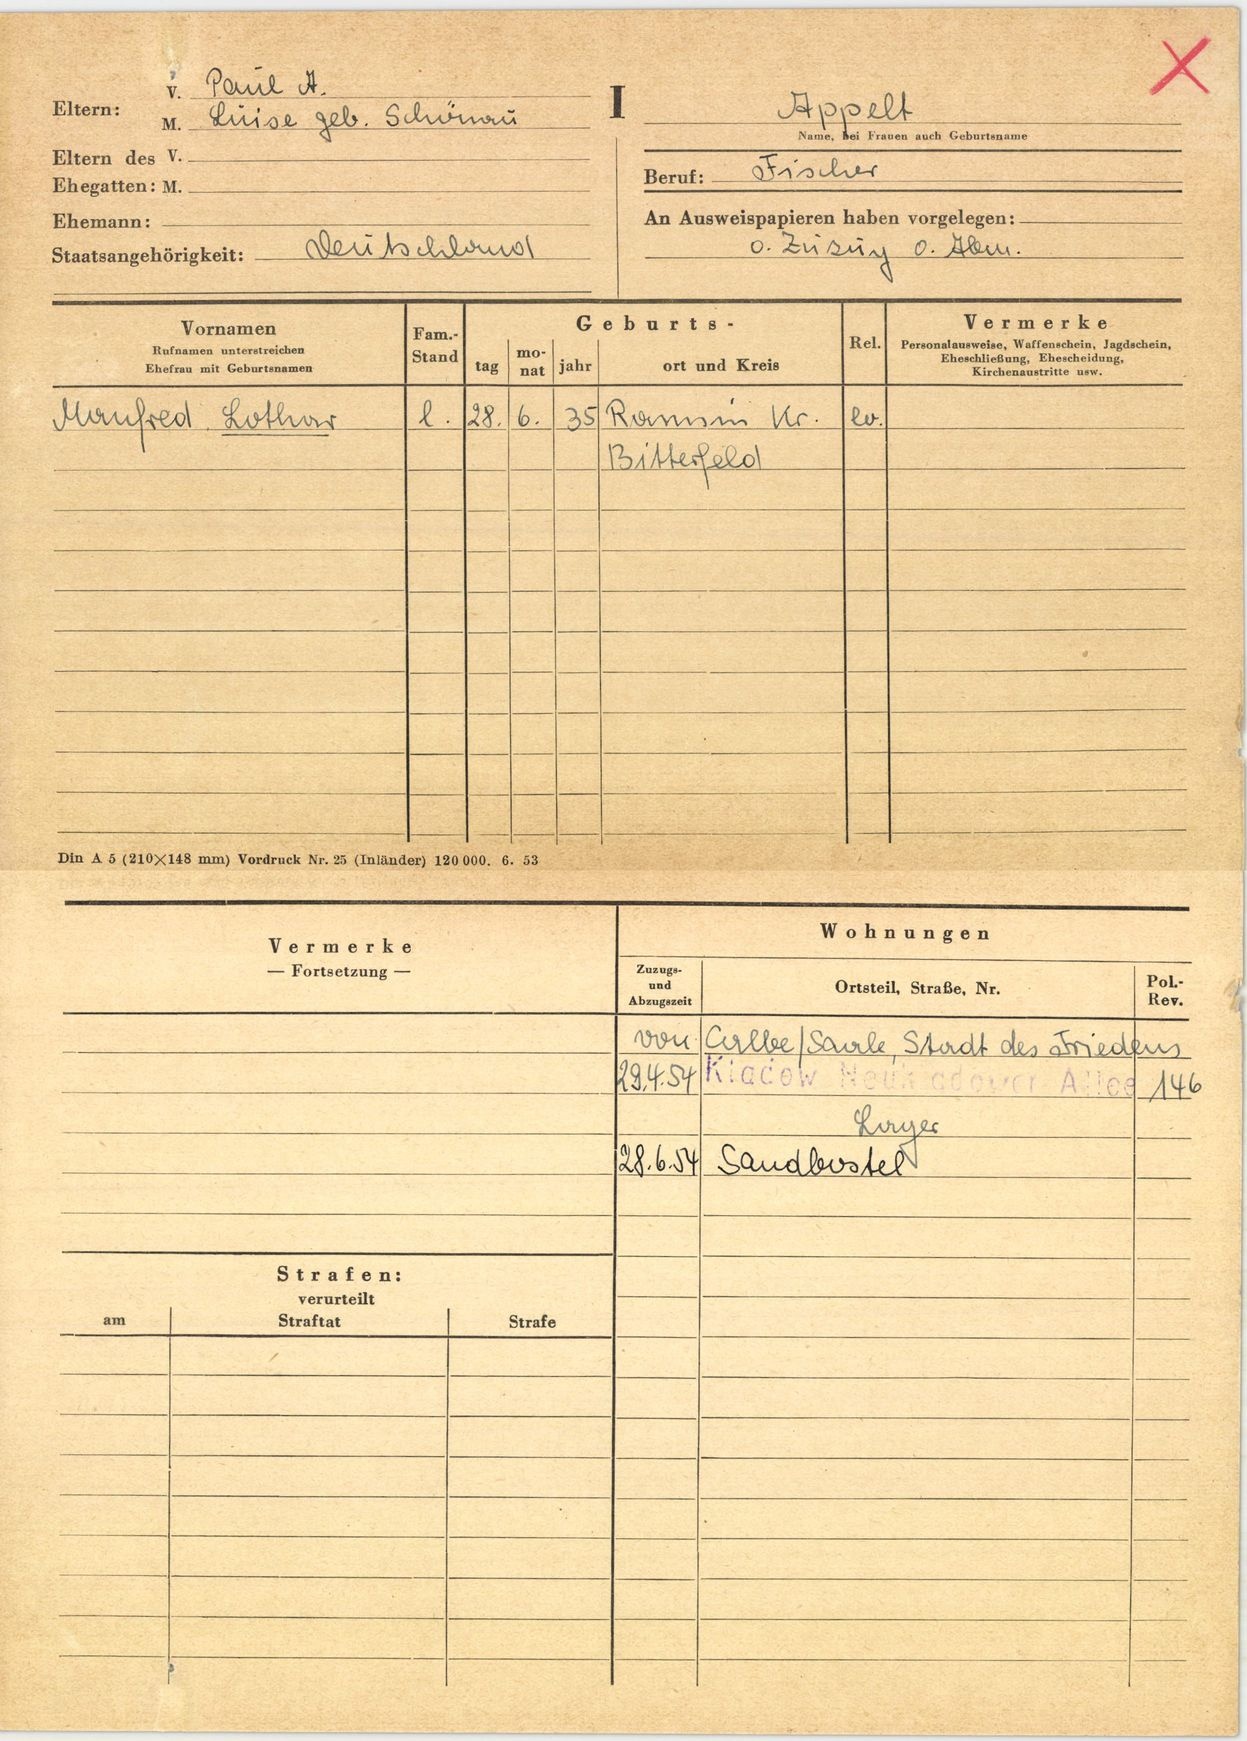
Appelt